Question: Describe the condition in detail:
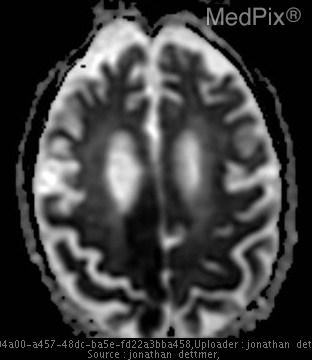
Answer: The disease is discussed as: Patients who have sustained PCA strokes present with an interesting and diverse spectrum of neurologic symptoms.  The most common long-term sequelae of PCA strokes are visual and sensory deficits.  In general, patients with PCA distribution strokes exhibit less overall chronic disability than those with anterior cerebral, middle cerebral, or basilar artery infarctions.

Ischemic strokes occur when blood cannot flow to cerebral structures.  Neuron metabolism tolerates a brief period of interrupted oxygen and glucose delivery.  Cell death is imminent after approximately 6 minutes of halted blood circulation.  Large cortical neurons are especially sensitive to ischemia.  Infarcts include a central area, or umbra, of highly concentrated cell death, surrounded by a penumbra of tissue containing stunned cells that may recover, assuming circulation is reestablished or produced through nearby collaterals.

The right and left PCA vessels are formed from bifurcation of the basilar artery near the junction of the pons and midbrain over the ventral aspect of the brainstem and each PCA is divided into four segments (P1-P4)
P1: extends from origin of the PCA to the posterior communicating artery (PCOM)
P2: includes from junction with PCOM to its major branch, the lateral posterior choroidal artery, which supplies the posterior thalamus
P3/P4: distal segments of the PCA whose branches circulate blood to cortical regions, most importantly the undersurface of the temporal lobe, the posterior 1/3 of the interhemispheric surface, occipital pole, visual cortex, and splenium of the corpus callosum.

Anatomic localization of the point of vascular occlusion in the PCA infarcts may be simplified into (1) DEEP or PROXIMAL PCA strokes, causing ischemia in the thalamus and/or midbrain (regions supplied by P1 and P2), as well as in the cortex (regions supplied by P3 and P4); and (2) SUPERFICIAL or DISTAL PCA strokes, involving only cortical structures (P3,P4 branch areas)

Patients with PCA infarcts present with symtptoms such as:
- acute vision loss
- confusion
- new onset posterior cranium headache
- paresthesias
- limb weakness
- dizziness
- nausea
- memory loss
- language dysfunction

The most common examination finding is a homonymous visual field cut, usually a complete hemianopia, caused by a lesion in the contralateral occipital lobe.

Deep or proximal PCA infarcts involve portions of the thalamus and midbrain.  Thalamic lesions result in contralateral face and limb sensory loss.  The midbrain cerebral peduncle carries corticospinal tract fibers that decussate caudally in the brainstem.  A peduncle lesion is associated with contralateral motor weakness.  Large or bilateral PCA infarcts that involve thalamus, temporal, and/or parietal-occipital lobes often result in a spectrum of possible findings (neuropsychologic deterioration and memory, language, or visual-cognitive dysfunction)

Major etiologies of PCA infarction include cardiac embolism, vertebrobasilar disease, and PCA atherothrombosis.

http://rad.usuhs.mil/medpix/medpix.html?mode=single&recnum=3748&table=card&search=vascular+map#top
http://www.ncbi.nlm.nih.gov/entrez/query.fcgi?db=PubMed&cmd=Display&dopt=pubmed_pubmed&from_uid=10773642